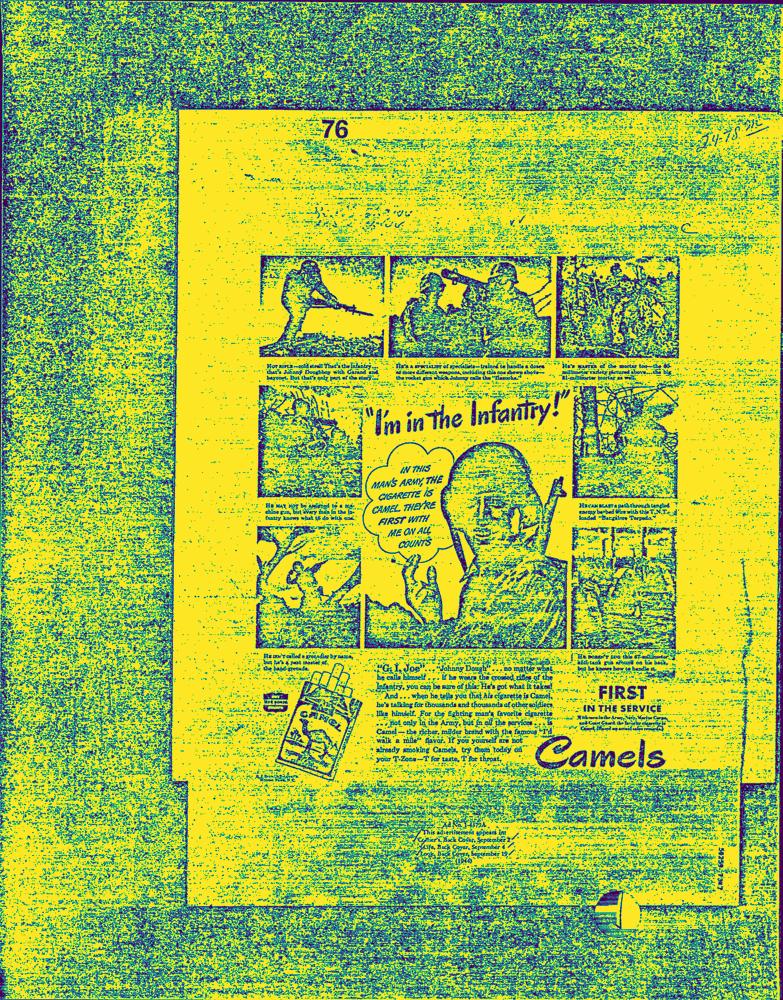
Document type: AD